Question: What is the property identification or parcel number listed?
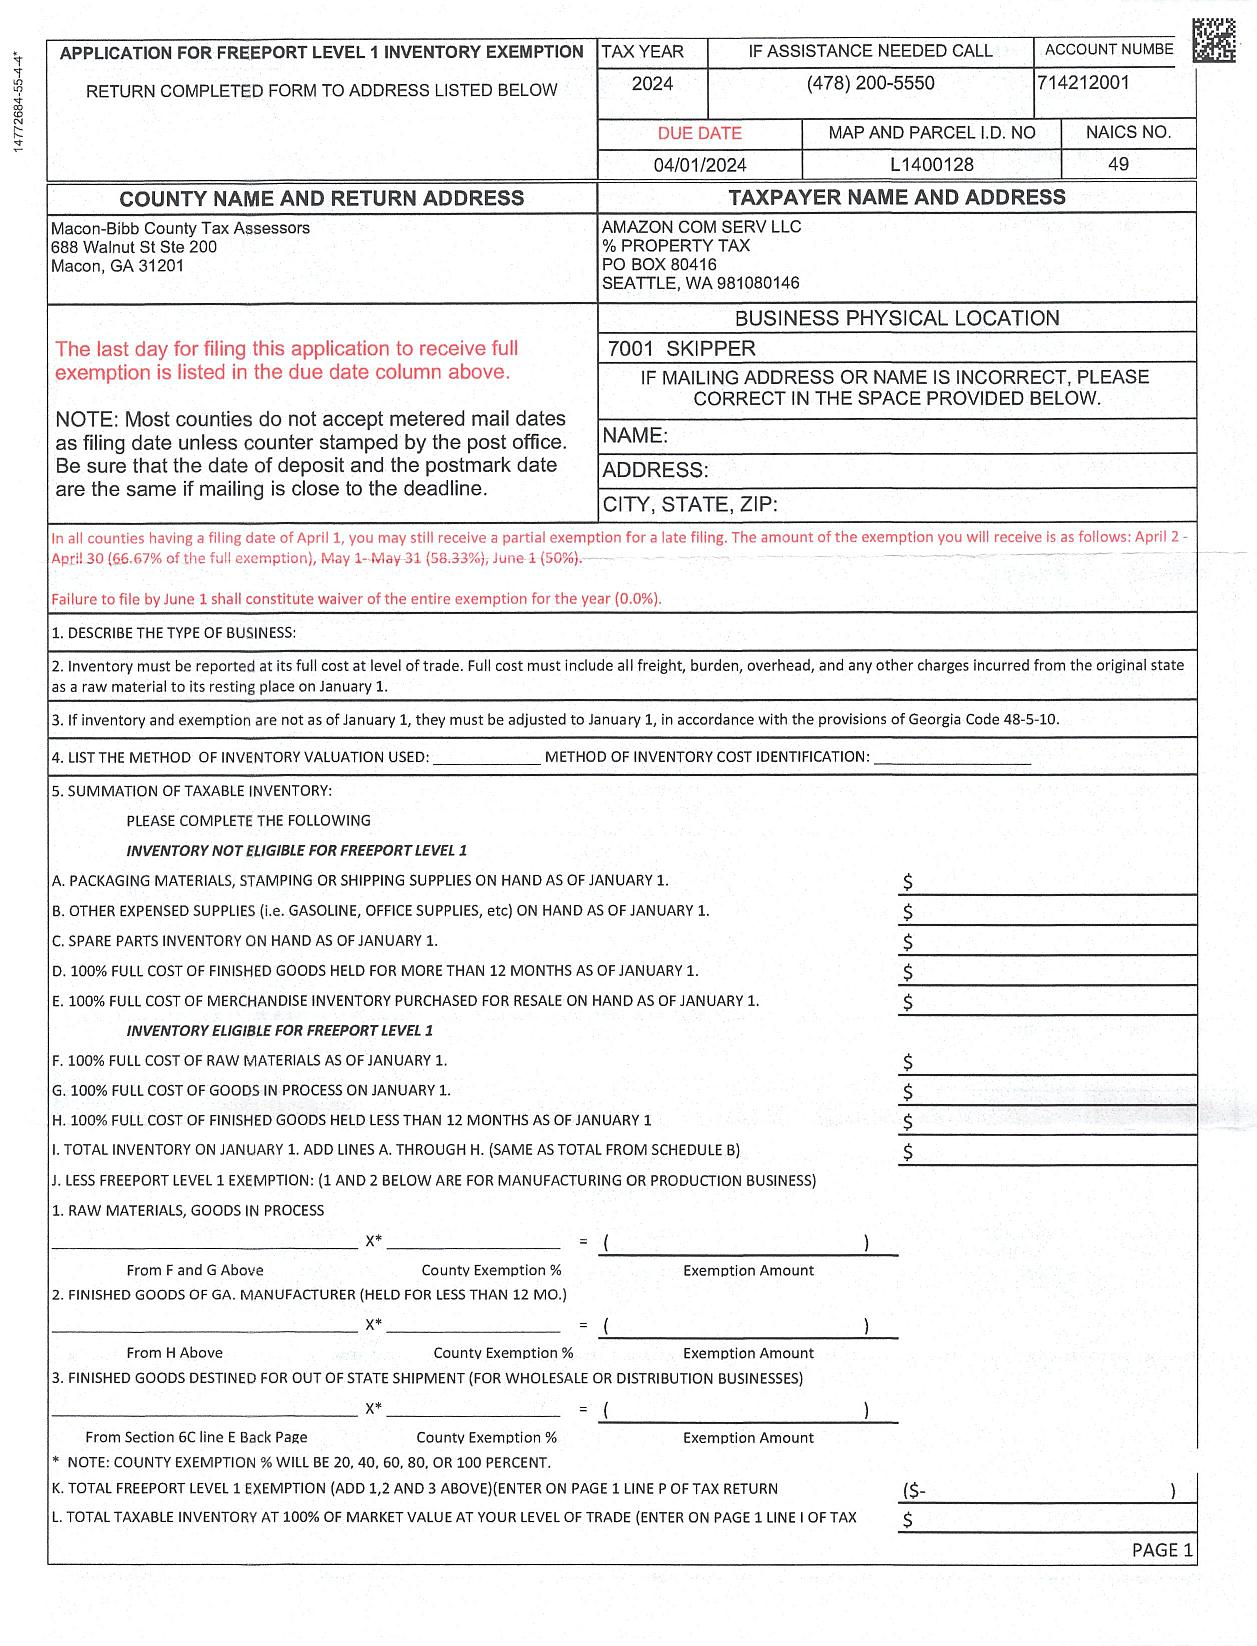
Answer: "L14001281"